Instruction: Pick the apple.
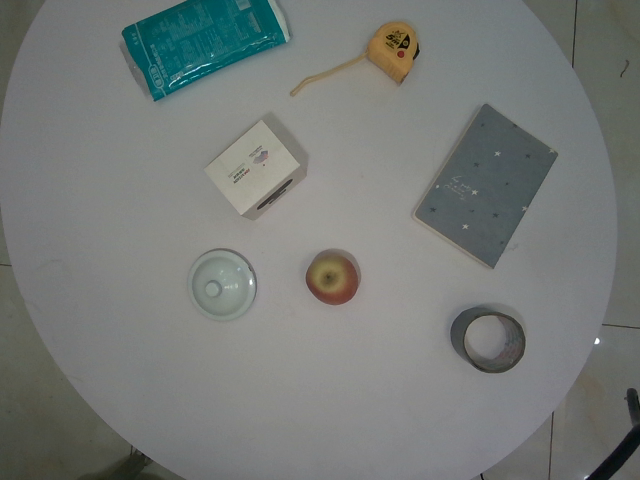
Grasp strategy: vertical